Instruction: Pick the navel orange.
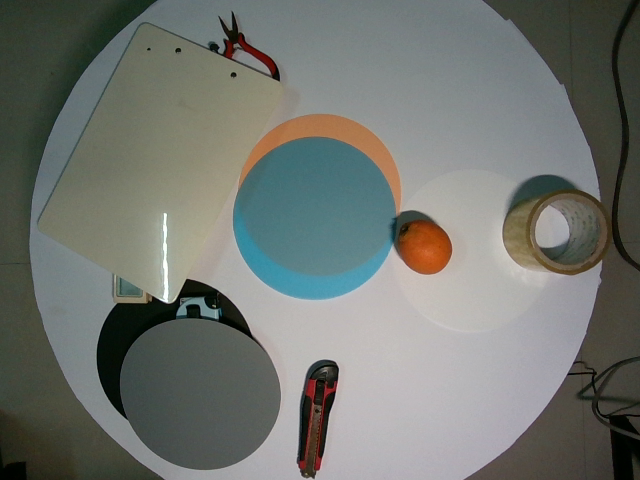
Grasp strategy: vertical